Question: What is the name of the tenant mentioned in the document?
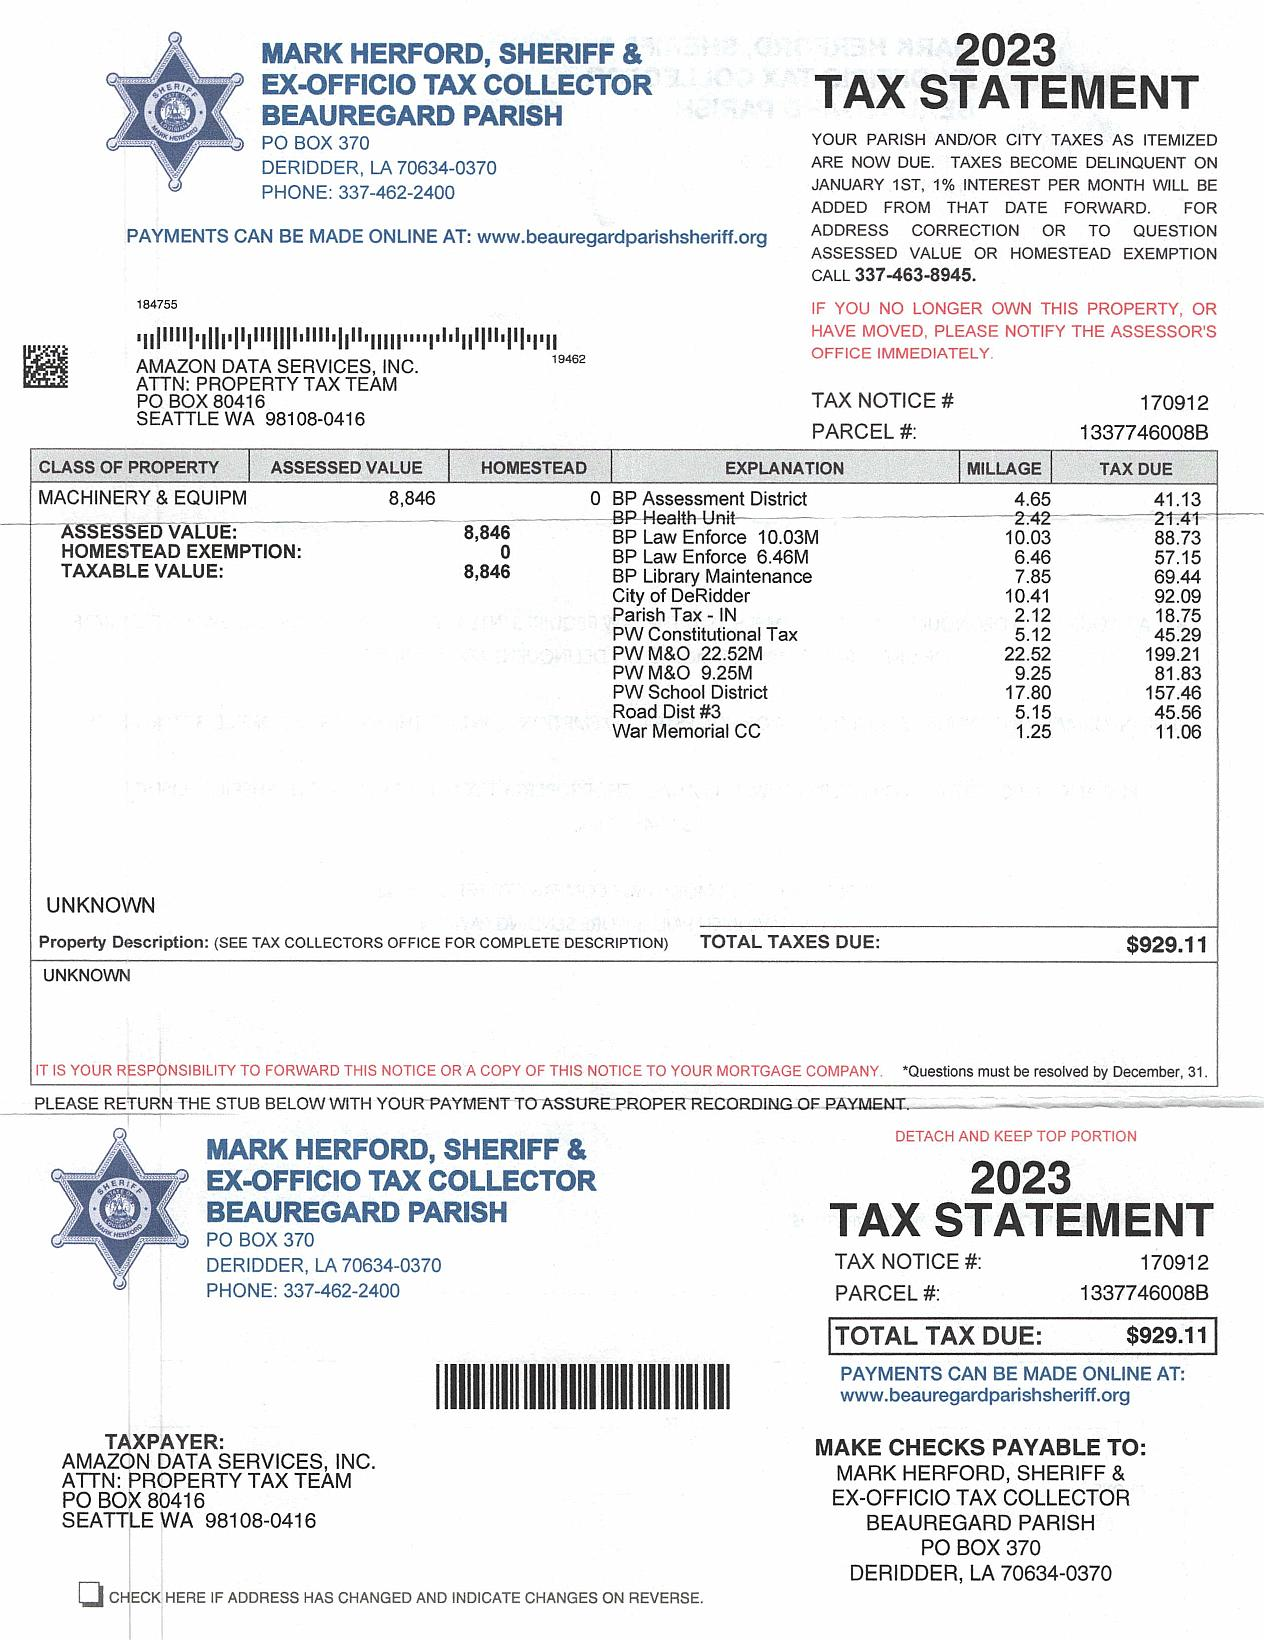
Answer: "AMAZON DATA SERVICES, INC. ATTN: PROPERTY TAX TEAM"